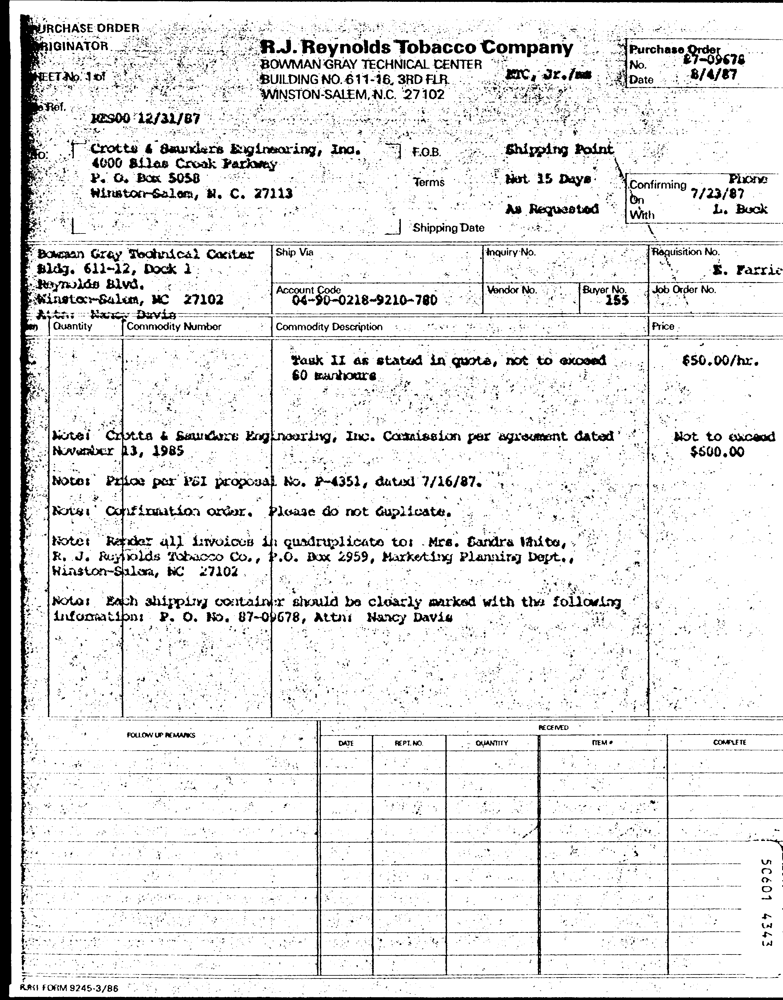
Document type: Invoice